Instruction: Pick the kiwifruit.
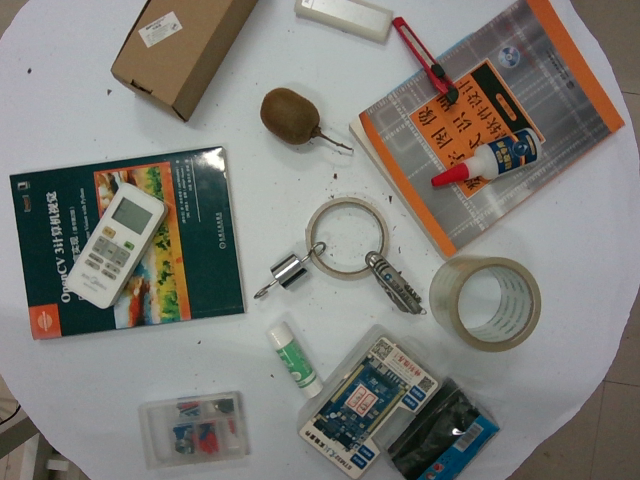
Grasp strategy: vertical